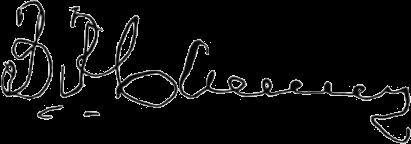
Signature of: benjamin pierce cheney